Patient: Male, age 21
A 21-year-old Japanese male presented at the outpatient department with sporadic nausea, abdominal discomfort, and worsening headache. Cysto-peritoneal (CP) and VP shunts were implanted 11 months after birth by another doctor for the treatment of hydrocephalus due to a suprasellar arachnoid cyst. His VP shunt had been replaced twice by the age of 13 years. At the time of last surgery, the CP cranial tube was removed while the extra-cranial tube was left in place because it passed through the mediastinal space rather than the subcutaneous tissue and adhered to the surrounding organs. During this course of treatment, the patient had been diagnosed with slit ventricle syndrome but had no current restrictions on daily activity except for mild mental retardation. He had no remarkable medical history to suggest systemic abnormalities or risk factors for infection and had not traveled to foreign countries.
Nausea was reported for 2 months and abdominal pain for 1 month before admission. A few days before presentation, the patient developed fever and mild consciousness disturbance. Initial physical examination revealed a fever of 38.9 C, restlessness, and significant abdominal distension but no meningeal irritation or focal signs of neurological dysfunction. White blood cell count was 10,900/mm3, and serum C-reactive protein level was 31.8 mg/dl. Chest X-ray was negative but brain and abdominal computed tomography (CT) scans revealed enlarge lateral ventricles, a huge peritoneal cyst surrounding the distal end of the peritoneal tube, and fluid in the sheath surrounding the peritoneal tube, indicating possible shunt blockage and a concomitant increase in intracranial pressure (ICP) [Figure 1]. In contrast, chest CT revealed no abnormalities in bilateral lung fields or subcutaneous tissues of the chest. The tentative diagnosis was shunt malfunction resulting from some undefined peritoneal abnormality.
Continuous external drainage was established to remove CSF from the lateral ventricles and peritoneal cyst. The CSF was clear and the fluid in the abdominal cyst was xanthochromatic. Chemical screening of CSF was negative. The cyst fluid contained 1495 cells/mm3 (69 monocytes and 1426 polycytes/mm3) and 1.4 g/dl total protein. Antibiotic therapies for abdominal infection were empirically administered and bacterial cultures analyzed, but no causative pathogen was identified.
Preoperative clinical symptoms immediately improved after surgery to insert an external drainage system. However, the cyst fluid gradually recollected and signs of mild inflammation remained despite antibiotic therapy. In the second stage of treatment, transcutaneous drainage of the cyst under CT guidance was performed; however, again cyst fluid recollected [Figure 2]. In the third stage of treatment, laparotomy was performed, which revealed no membrane surrounding the abdominal cyst (defining it as a pseudocyst), no malignancies within the omentum, and no ascites within the abdominal cavity.
Throughout the course of treatment, all cytological examinations for malignancies were negative and bacterial cultures did not reveal a causative pathogen. Two months after initial surgery, inflammation of his left knee joint became apparent. The fluid taken from the joint was xanthochromatic, similar to the pseudocyst fluid, and Mycobacterium tuberculosis was detected in a culture from the fluid. Thus, the patient was diagnosed with an abdominal pseudocyst associated with TBP and successfully treated by anti-TB agents following insertion of a ventriculo-pleural shunt [Figure 3]. At follow-up 2 years after treatment, he again presented with signs of inflammation, and the abscess around the CP shunt was strongly suspected as the cause. He was again treated with anti-TB agents, and all signs of inflammation subsided after the removal of the previous CP shunt tube by thoracoscopic surgery.
Keywords: abdominal complication, cerebrospinal fluid pseudocyst, shunt malfunction, tuberculous peritonitis, ventriculo-peritoneal shunt
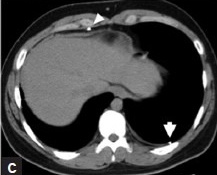
Image caption: CT after insertion of the ventriculo-pleural shunt. Brain CT showing decreased lateral ventricle volume (a, b).